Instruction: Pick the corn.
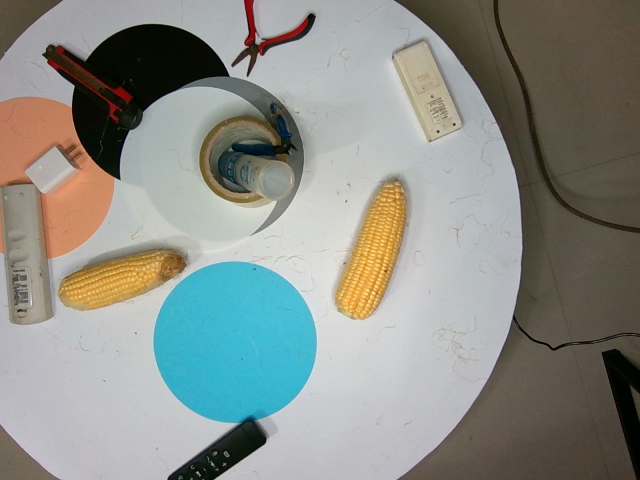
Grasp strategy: vertical